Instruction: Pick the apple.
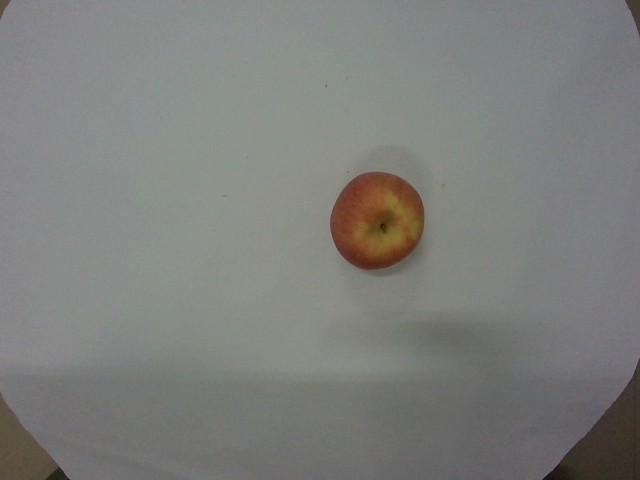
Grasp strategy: vertical